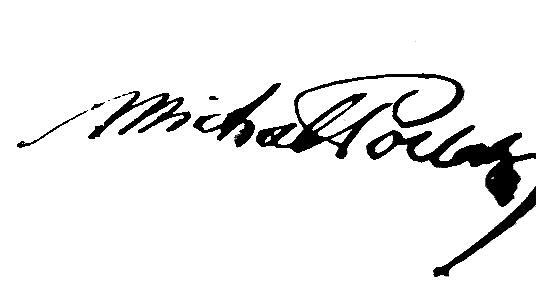
Signature of: michał pollak